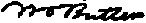
Signature of: william orlando butler